Patient: Male, age 69
A 69-year-old man presented with recurrent bilateral pleural effusions of unclear etiology. He had undergone thoracocentesis more than 25 times over the last 2 years and had bilateral pleurodesis multiple times without success. Pleural fluid studies and a pleural biopsy were negative for malignancy or infection. He had no history of chest trauma, thoracic surgery, tuberculosis, lymphoma, cancer or significant exposure to asbestos. His renal, hepatic and cardiac function had been normal. He had smoked one-half pack cigarettes a day for 40 years and quit a year ago. He reported a chronic cough, exertional dyspnea, severe anorexia and weight loss of 30 kilograms in last 3 months. Due to his intractable pleural effusions of undetermined etiology, he was admitted for a lung biopsy and ligation of thoracic ducts.
The physical examination revealed a man with mild shortness of breath. He had generalized edema, decreased breath sounds over the lung bases and a normal cardiac examination. He was afebrile with normal respirations, a pulse of 86 beats per minute and blood pressure of 145/79 mm of Hg. White blood count was 8700 cells/mm3, hemoglobin was 10 g/dL, serum creatinine was 1.1 mg/dL and serum calcium was 8.8 mg/dL. Serum protein was 3.7 g/dL with albumin of 2.7 g/dL. Liver function tests were normal. Urinalysis showed 30 mg/dL protein in a spot sample. C-reactive protein was elevated at 50 mg/L. Anemia work up was consistent with anemia of chronic disease with normal serum B12 and folate levels. A chest x-ray showed bilateral pleural effusions. Echocardiogram showed normal left ventricular ejection fraction of 60% and there were no features of cardiac amyloidosis. Computed tomography of the chest and abdomen showed multiple calcified mediastinal lymphadenopathy and pleural effusions with atelectasis of the lung bases, but no obvious parenchymal lung lesions (Figure 1).
Pleural fluid was exudative with a white count of 212 cells/mm3 with 88% lymphocytes. Fluid triglycerides were elevated at 277 mg/dl, lactate dehydrogenase was 133 IU/L and fluid protein was 2800 mg/dL. The fluid was negative for infection, plasma cells or other tumor cells. Histopathology of biopsy of the right lung revealed pulmonary amyloidosis, mostly in a perivascular pattern, seen as hyaline deposits on Hematoxylin & Eosin stain (Figure 2). Apple-green birefringence was noted on Congo-red stain under polarized light. Mass spectroscopic subtyping revealed AL-kappa amyloid deposits.
Serum protein electrophoresis showed total protein of 3.3 g/dL with albumin 1.6 g/dL but absence of M-protein. Serum and urine immunofixation revealed presence of kappa free light chains. Serum free light chain analysis showed kappa free light chains of 47.2 mg/dL (ref 0.33-1.95 mg/dL) and a kappa to lambda light chain ratio of 41.4 (ref 0.26-1.65). Urine protein electrophoresis showed 24-hour urine protein of 1201 mg with M-protein of 40%. A bone marrow biopsy revealed 25% plasma cells comprised predominantly of kappa-expressing cells (Figure 3). A skeleton survey did not show any lytic or blastic lesions.
Our patient met the diagnostic criteria for MM based on bone marrow biopsy showing more than 10% plasma cells, monoclonal protein in the serum and urine, and presence of a myeloma-related organ dysfunction in the form of anemia. The etiology of his intractable effusion was felt to be pulmonary amyloidosis secondary to multiple myeloma. He did not have features of amyloidosis elsewhere such as cardiac failure, hepatomegaly, nephrotic syndrome and peripheral neuropathy. He was started on melphalan and bortezomib. His pleural effusions persisted despite thoracic duct ligation. His hospital course was complicated with acute renal failure, severe anasarca, deep vein thrombosis, congestive heart failure, myocardial infarction and sepsis. The diagnosis of MM as the cause of his intractable pleural effusion was terminal as the patient expired within a few weeks of diagnosis.
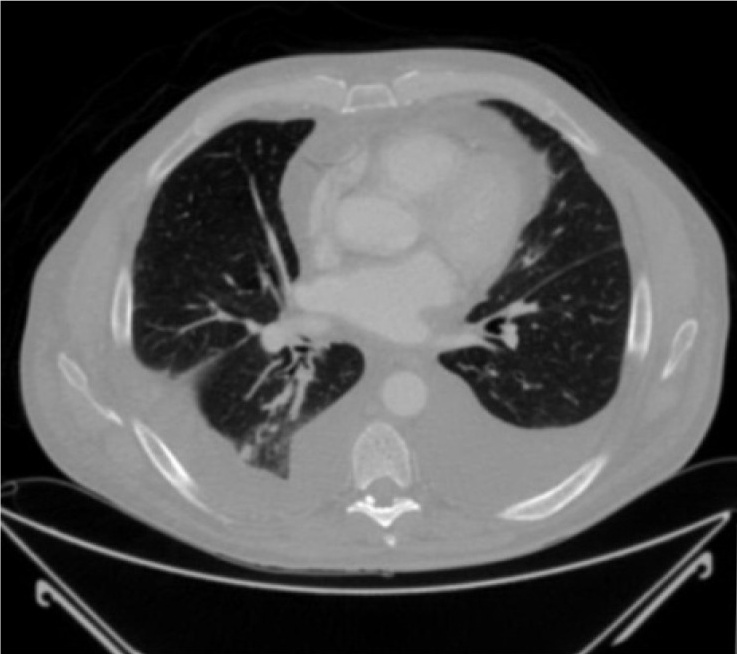
Image caption: CT chest showing bilateral pleural effusions and clear lung parenchyma.